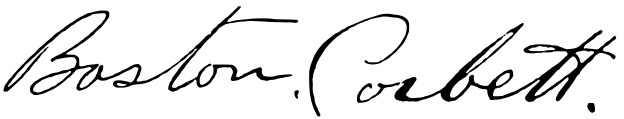
Signature of: boston corbett